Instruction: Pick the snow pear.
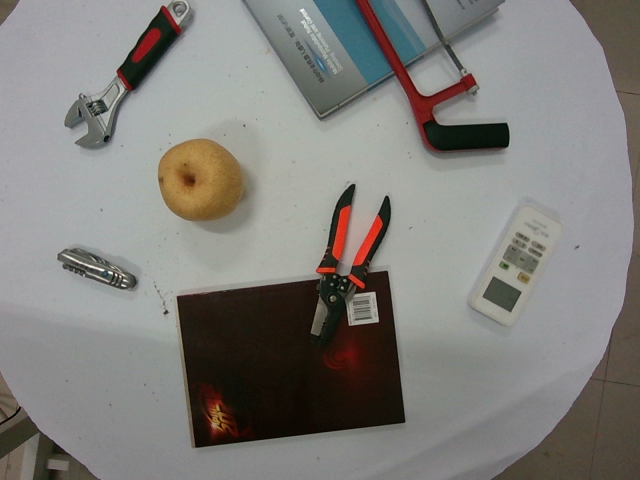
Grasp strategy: vertical